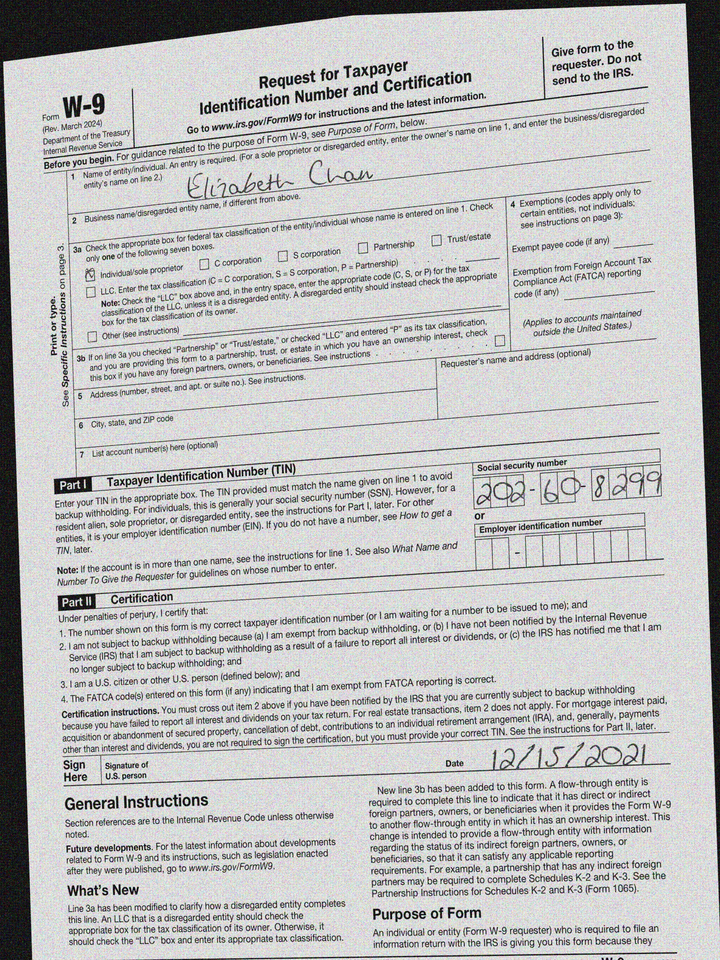
cbx: yes
ssn: 202608299
enm: Elizabeth Chan
sdt: 12/15/2021